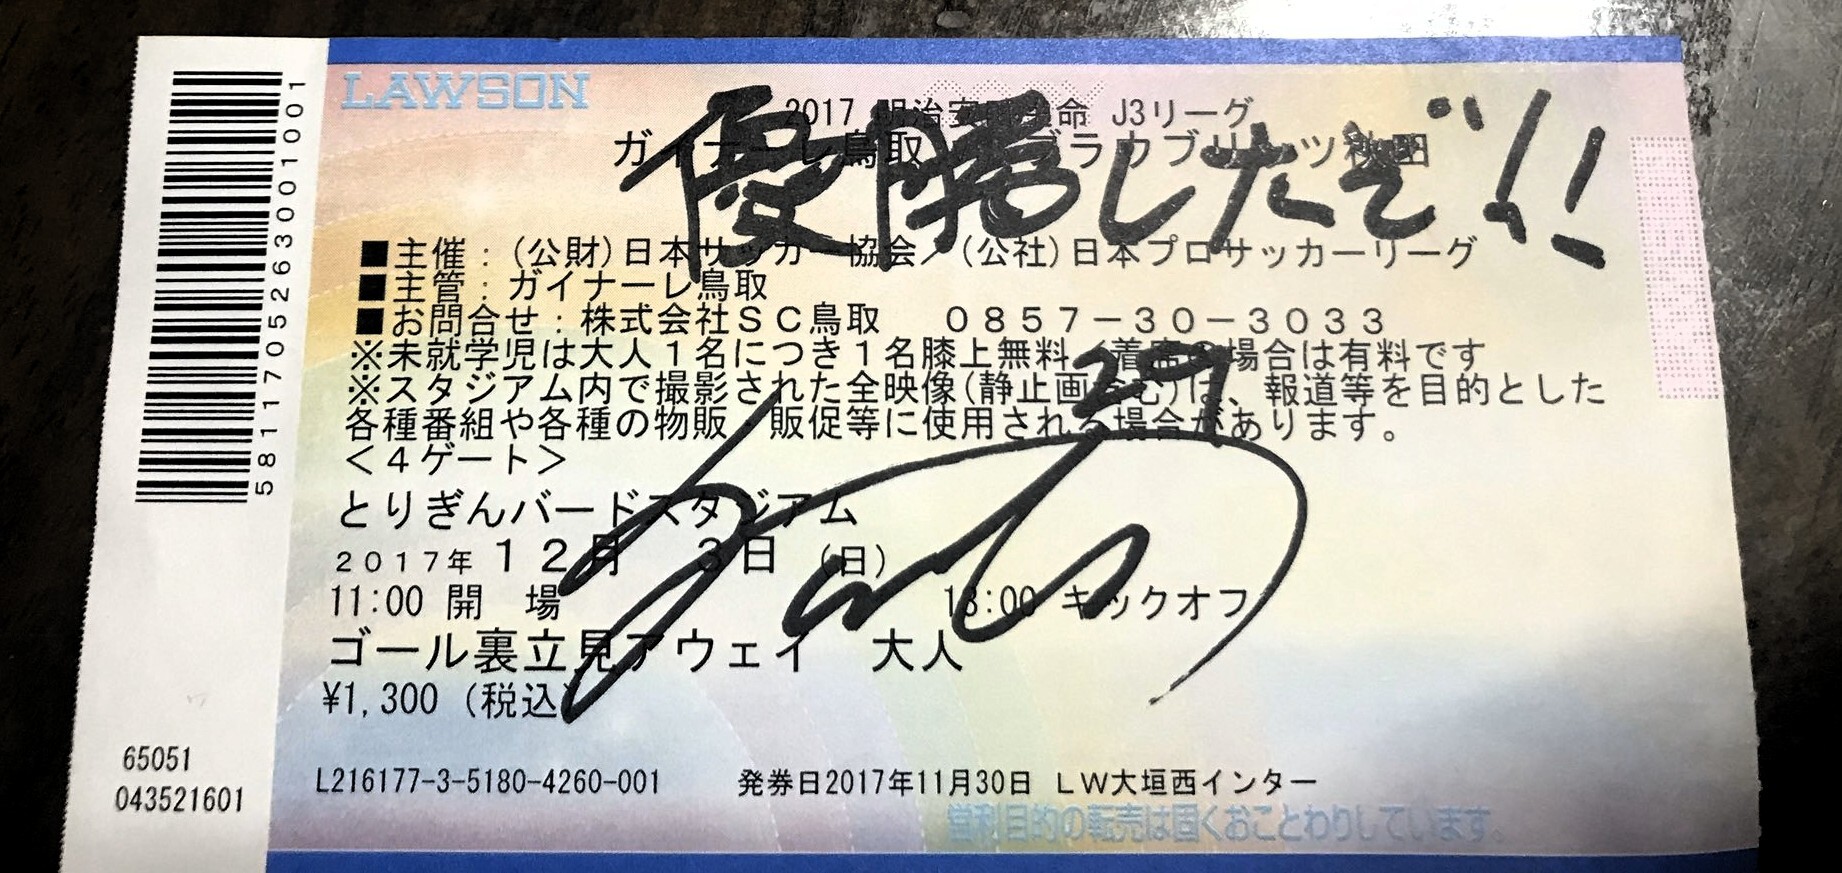
Signature of: tomohiro takana